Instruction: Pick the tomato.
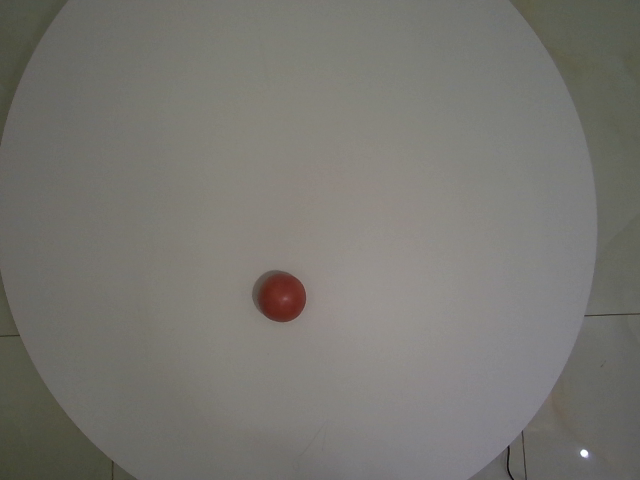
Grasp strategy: vertical